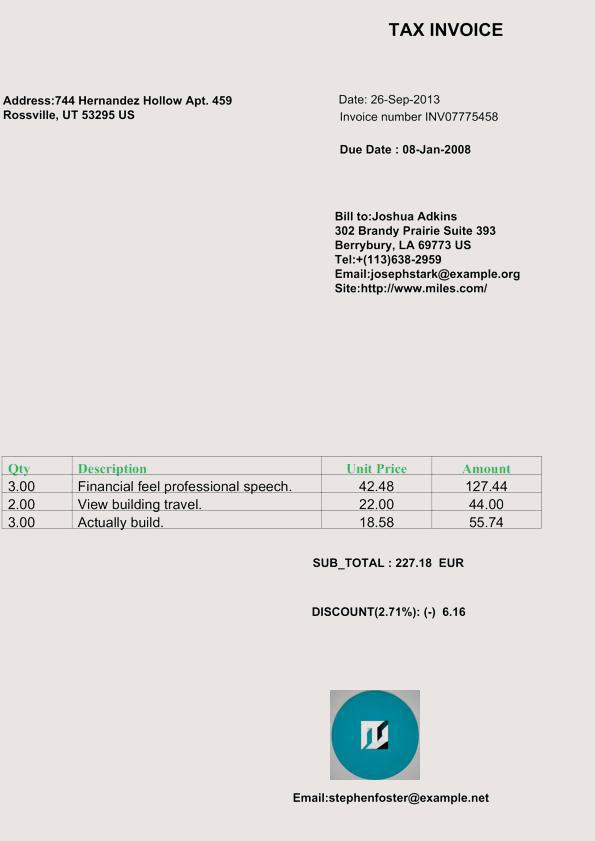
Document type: Invoice